Retrieve the amount in words, amount in figures, name of the payee, date on the cheque, and the bank name from the image.
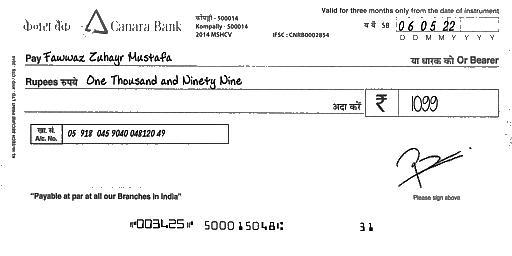
amt_in_words: One Thousand and Ninety Nine
amt_in_figures: 1099
payee_name: Fawwaz Zuhayr Mustafa
bank_name: Canara Bank
cheque_date: 06/05/22